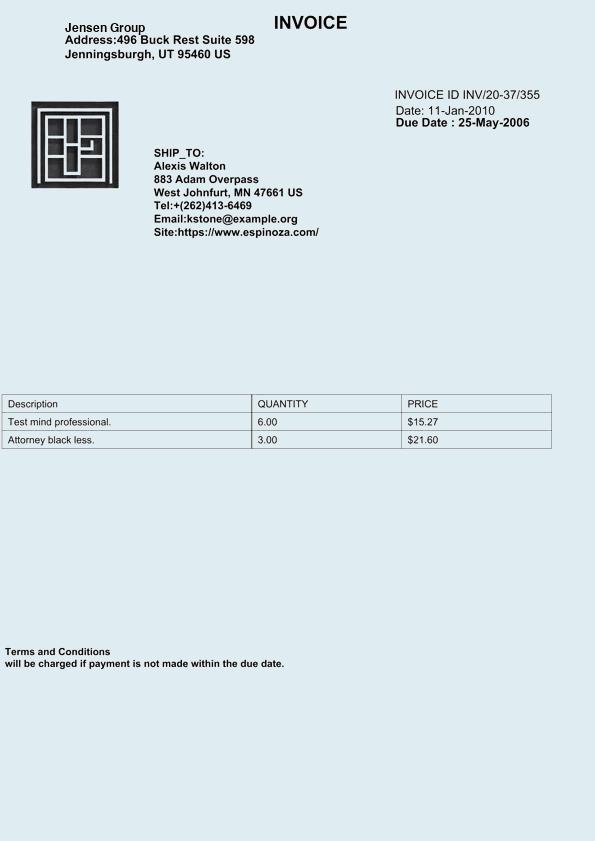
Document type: Invoice